Question: How is the history relevant to the case?
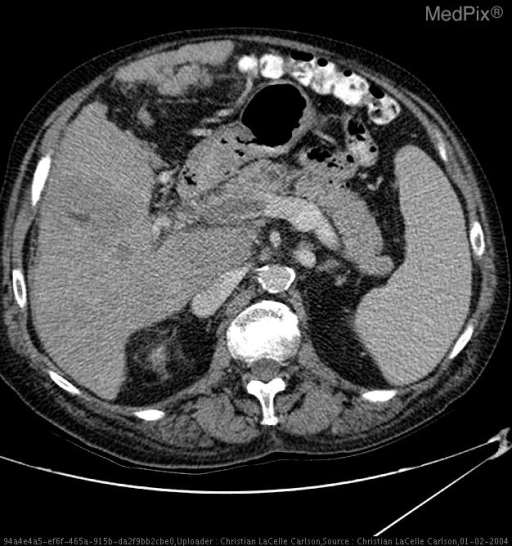
Answer: The patient's history of 71 year-old male three months post radio frequency ablation of liver malignancy. is key in understanding the case.